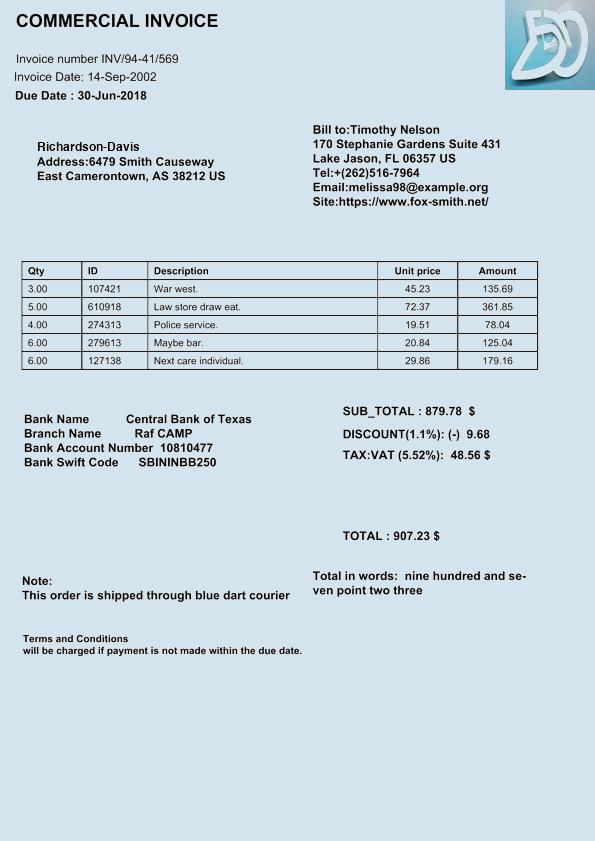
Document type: Invoice